Question: Explain the disease:
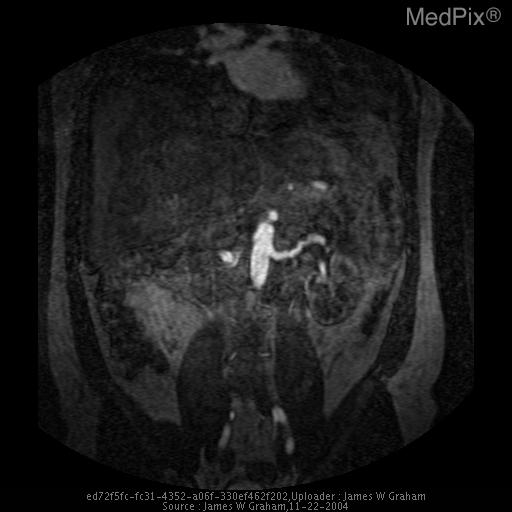
Answer: The disease is discussed as: Fibromuscular dysplasia represents a group of related noninflammatory disorders, all sharing the characteristic of overgrowth of one or multiple layers of the vessels wall. Also affecting the carotid, external iliac, and rarely the mesenteric arteries, it most commonly affects the renal arteries. There are 6 types, with medial fibroplasias representing the most common by far (70%). This type is characterized by the classic “string of beads” appearance. Other types have less characteristic findings, though all will have findings vessels narrowing, which may appear as irregular beaded narrowing, tubular smooth narrowing, or false channels. Most patients present with renovascular hypertension or progressive renal insufficiency.

The six types are:
Medial fibroplasia
Perimedial fibroplasias
Medial hyperplasia
Medial dissection
Intimal fibroplasias
Periarterial fibroplasias

The majority of patients will be female (3:1 female to male) and less than 30-40 years old, including children. Most patients respond well to angioplasty, with stenting typically reserved only for complications (dissection).